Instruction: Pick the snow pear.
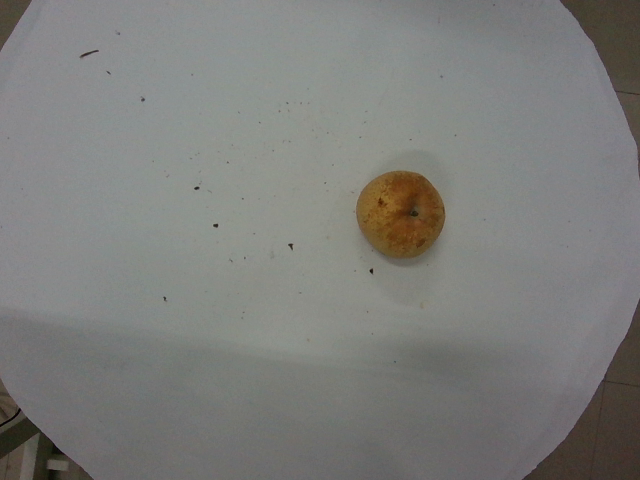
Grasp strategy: vertical